Question: What is the name of the tenant mentioned in the document?
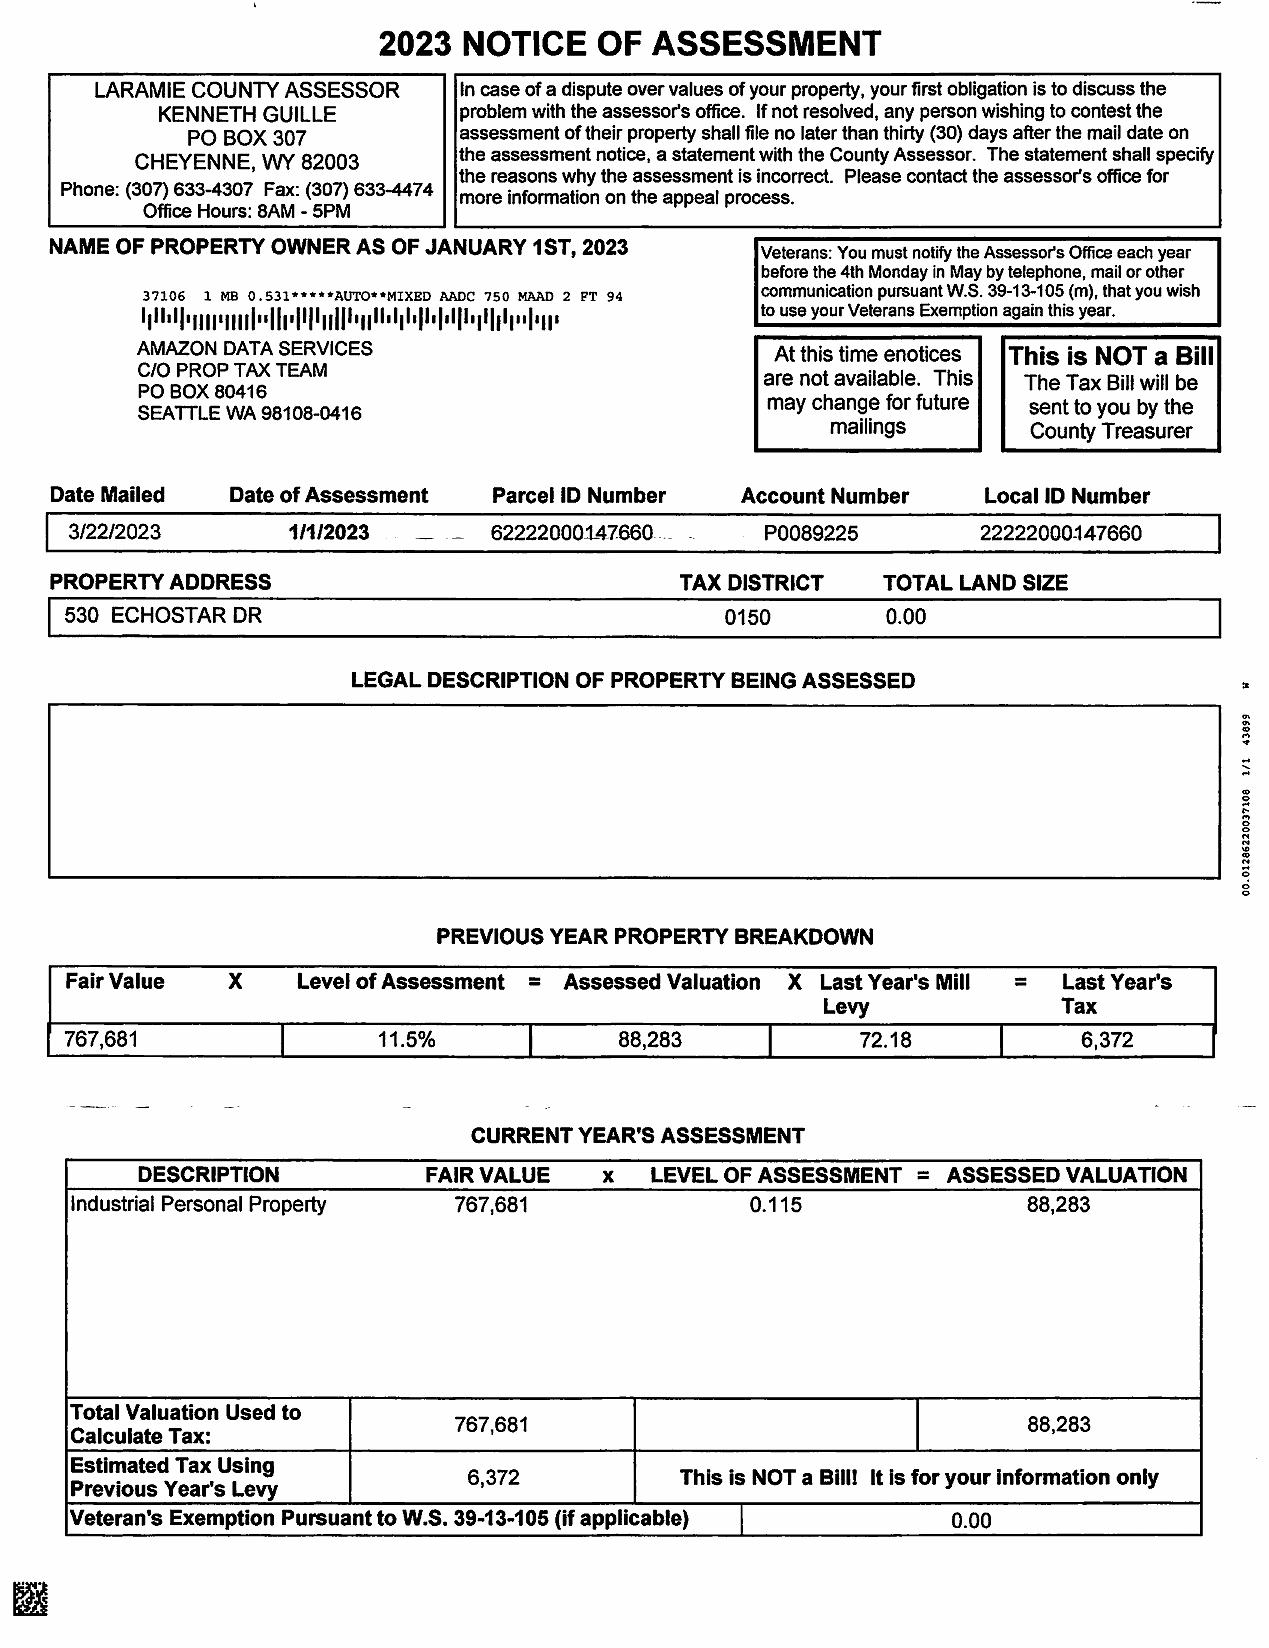
Answer: "AMAZON DATA SERVICES C/O PROP TAX TEAM"